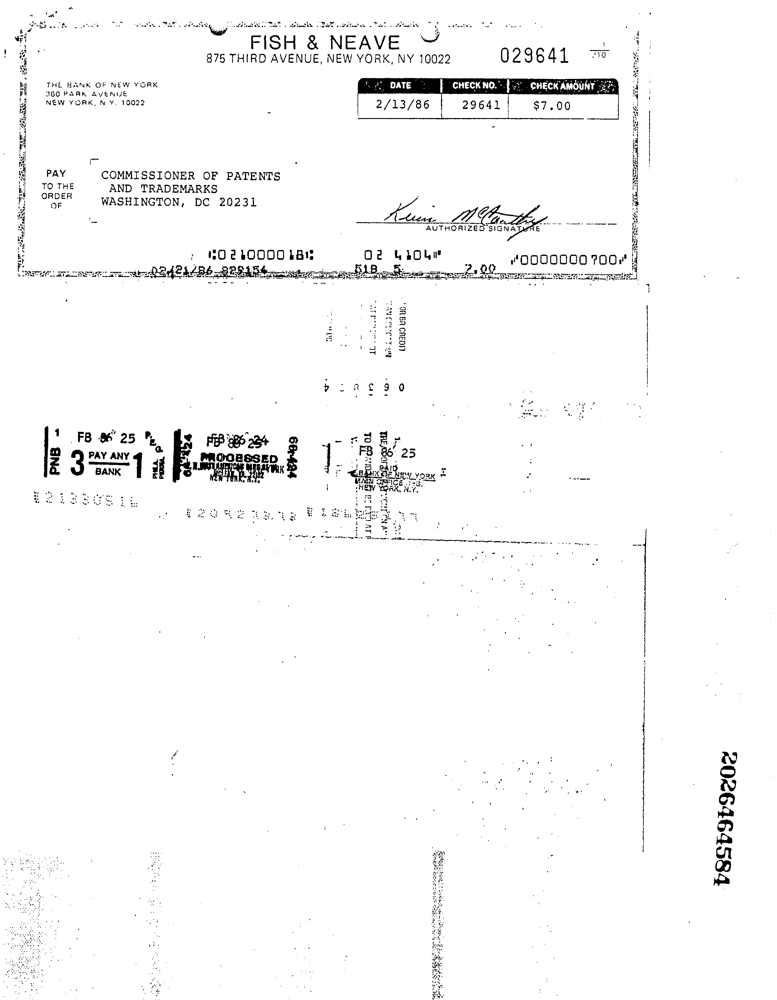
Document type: Invoice